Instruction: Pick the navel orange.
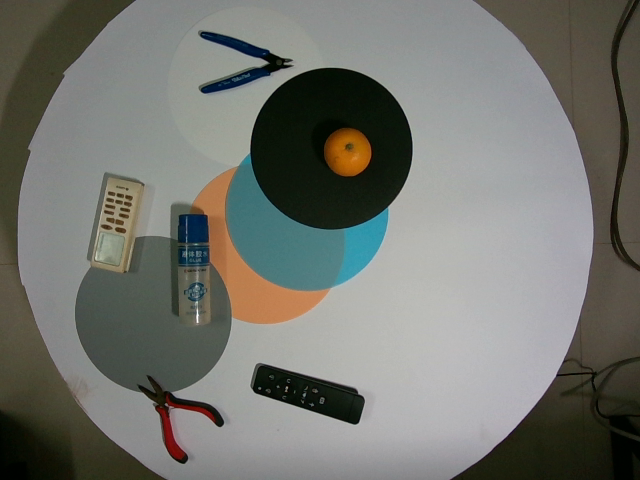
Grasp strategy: vertical